Question: What type of tax is indicated in the document, personal property or real estate?
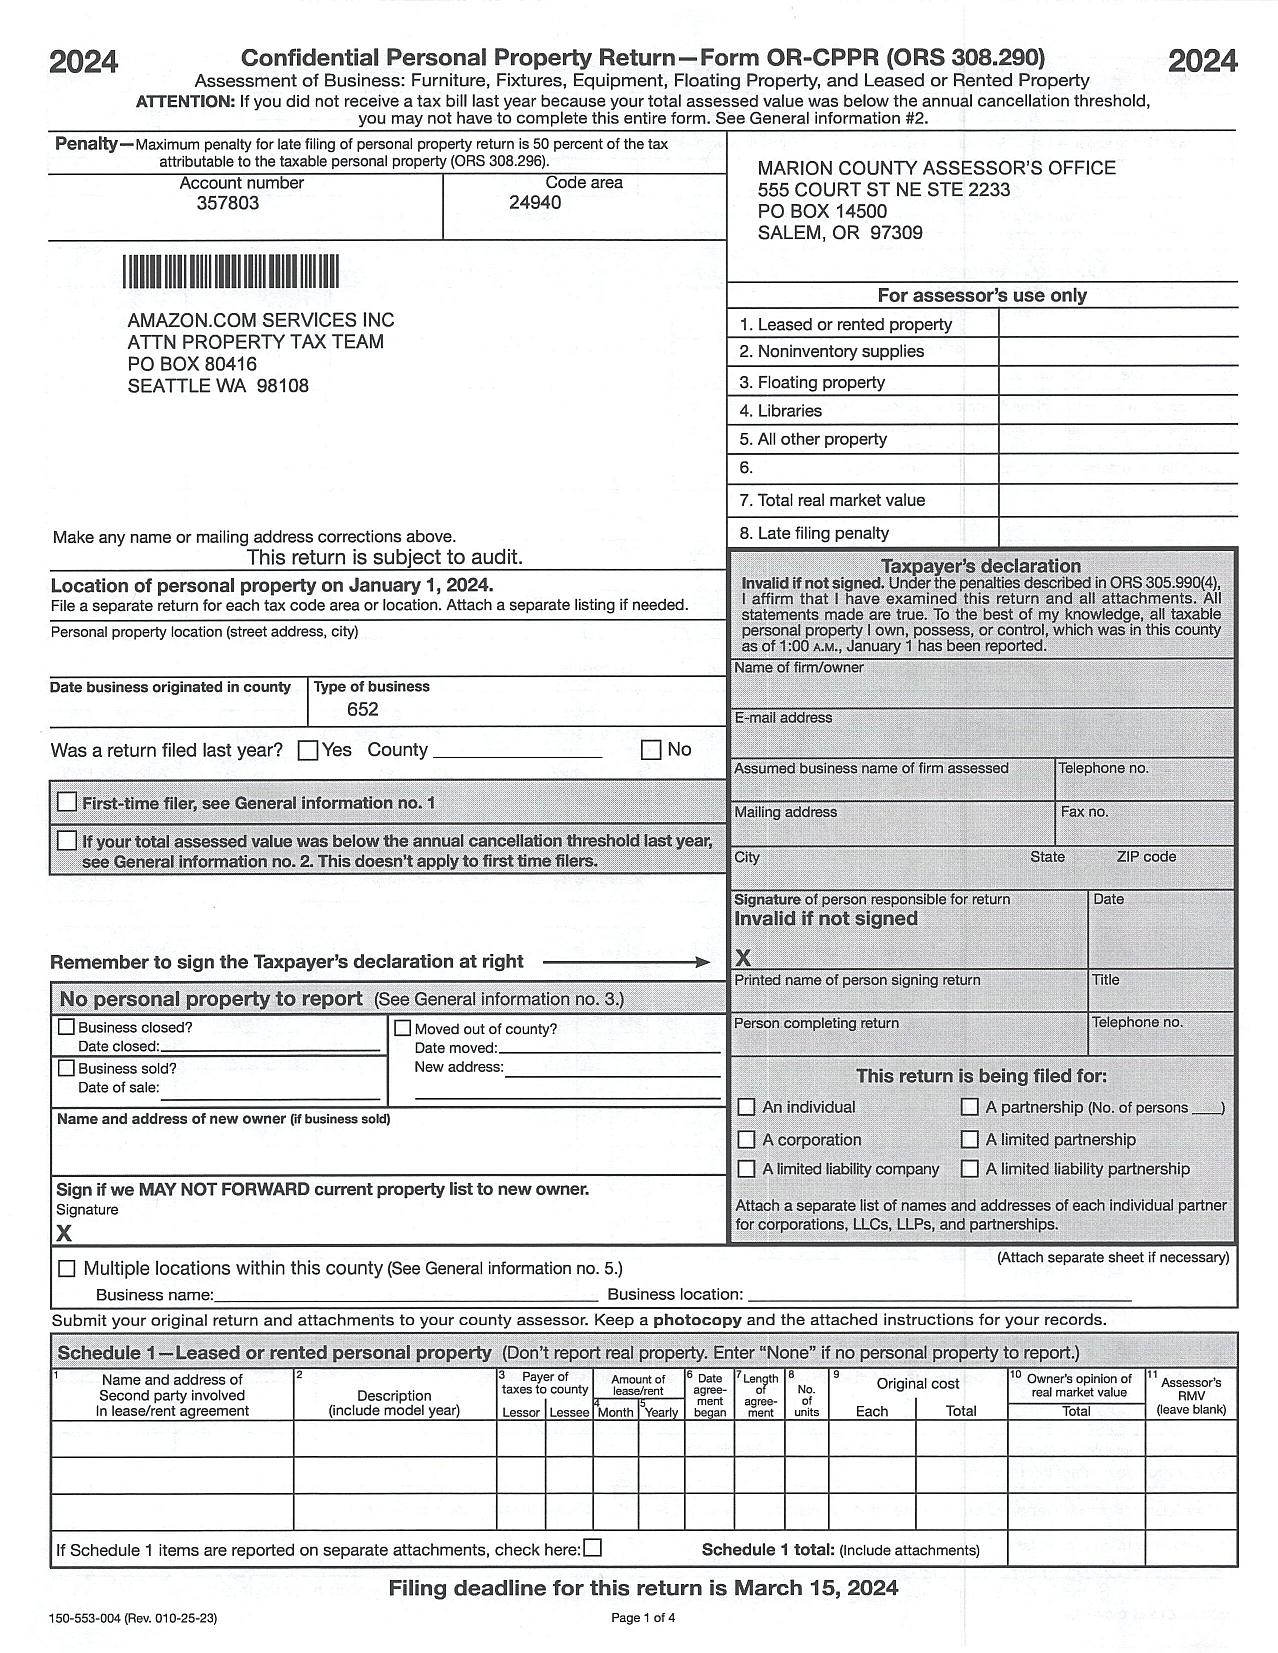
Answer: "Personal Property Tax"